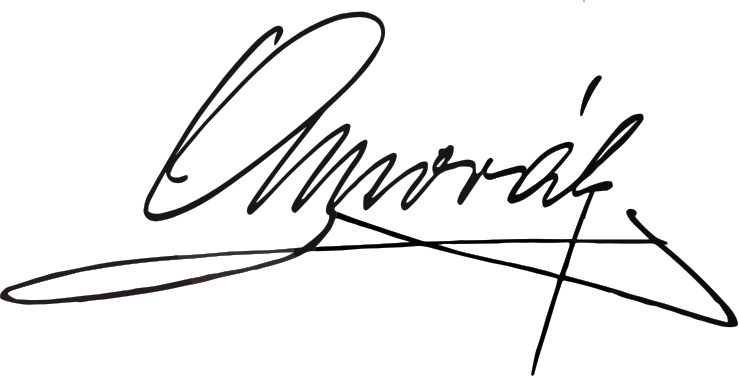
Signature of: arne novák